Question: In what way does the history help explain the case?
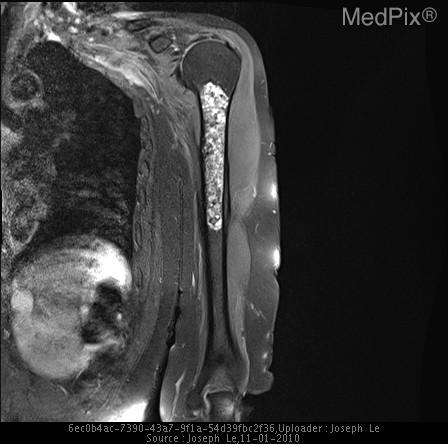
Answer: The patient's history of 67 year old asymptomatic woman presented for screening chest radiograph. is key in understanding the case.